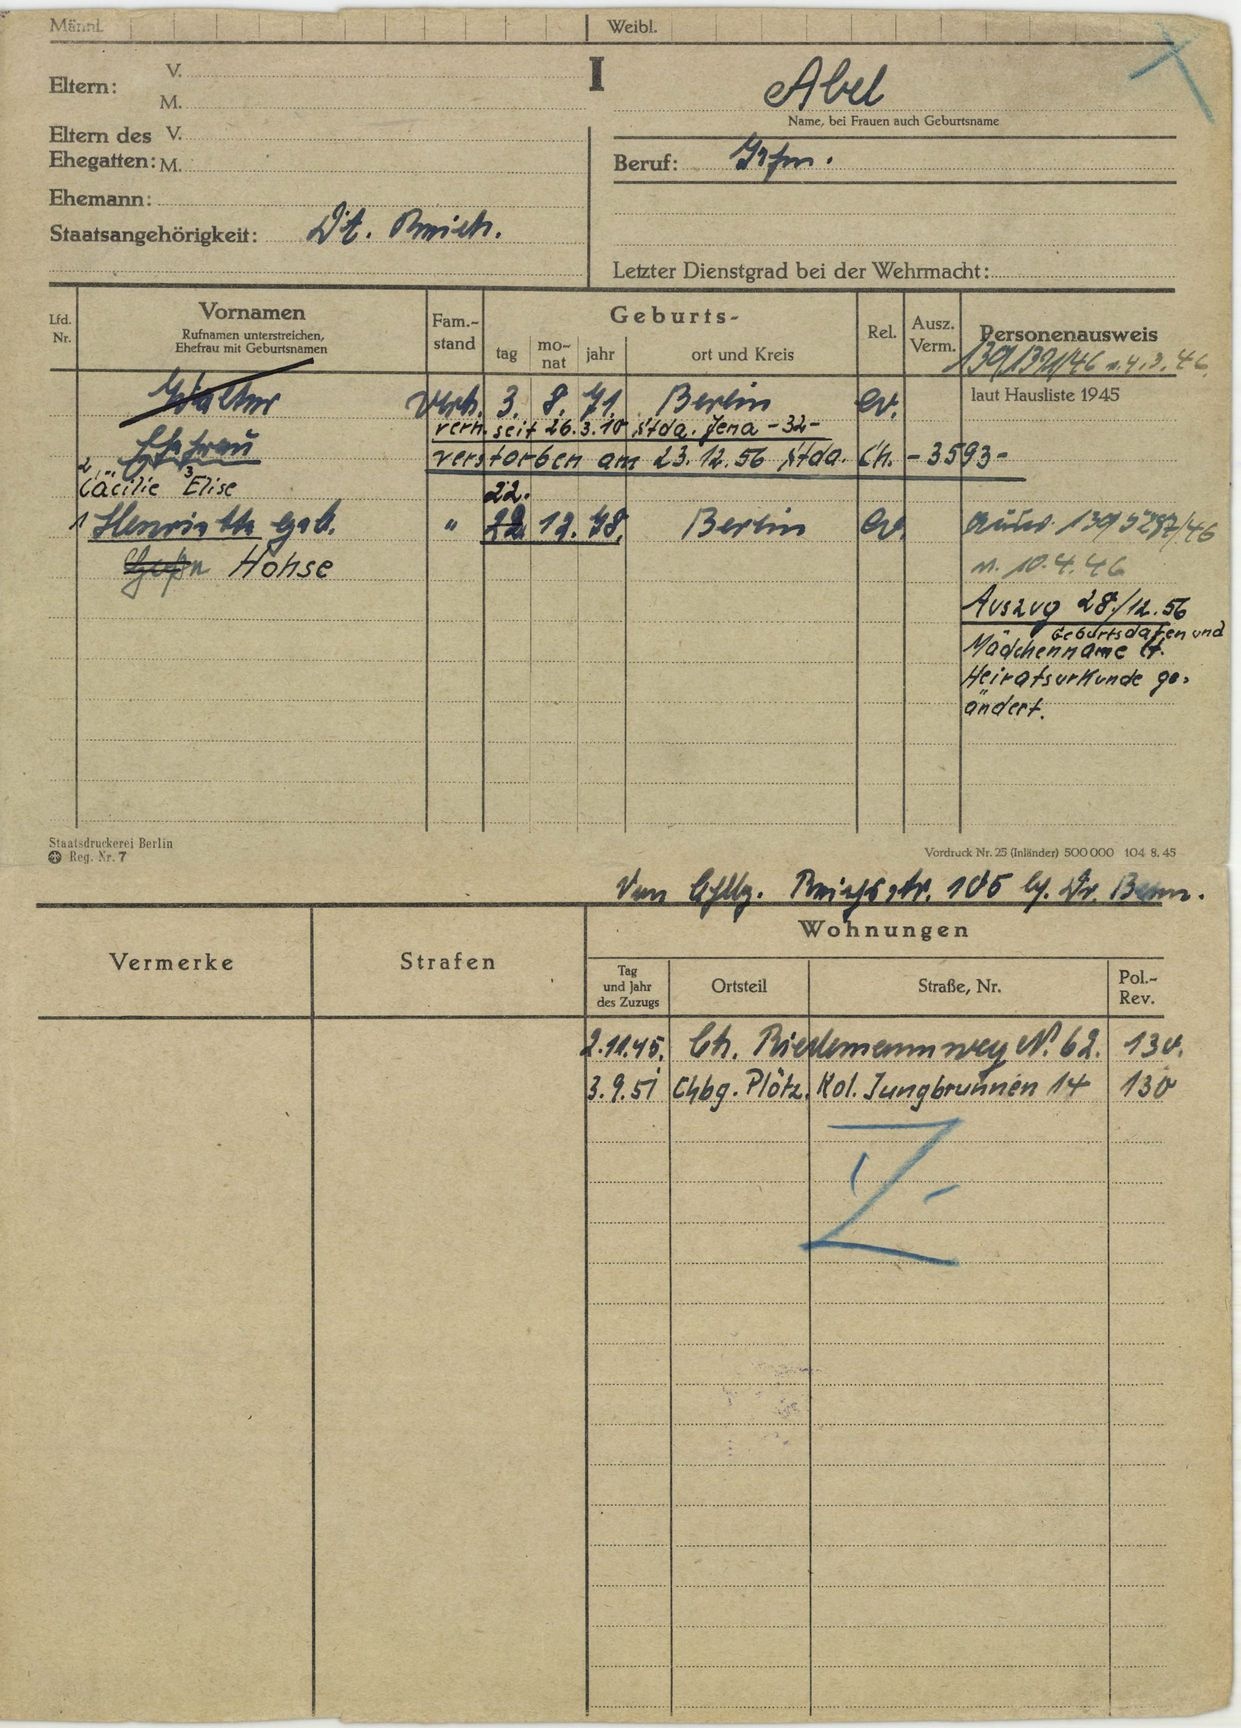
Abel